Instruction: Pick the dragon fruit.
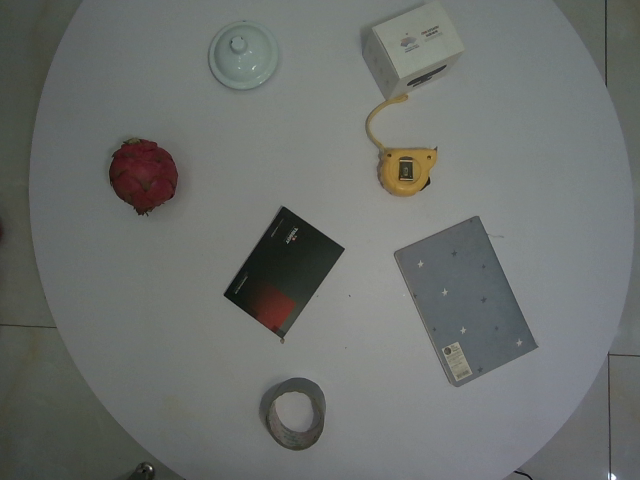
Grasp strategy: vertical